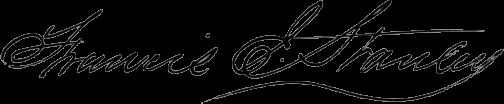
Signature of: francis edgar stanley